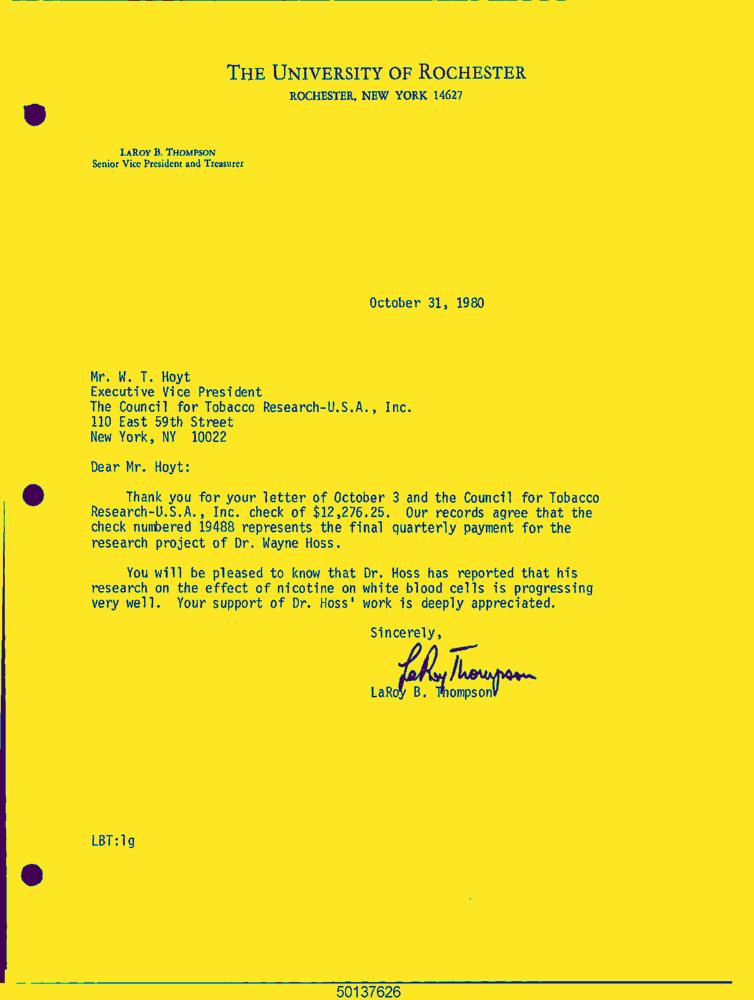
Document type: Letter-Doc